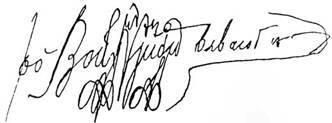
Signature of: q19205912